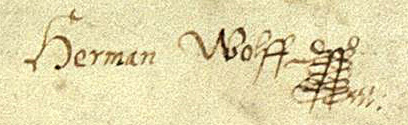
Signature of: hermann wolff